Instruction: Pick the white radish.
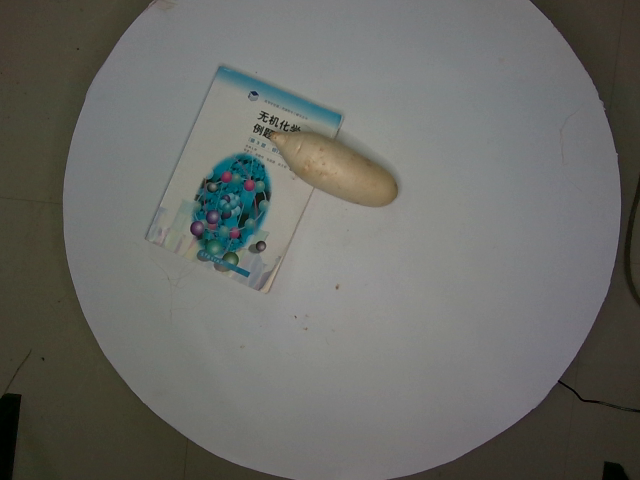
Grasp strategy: vertical